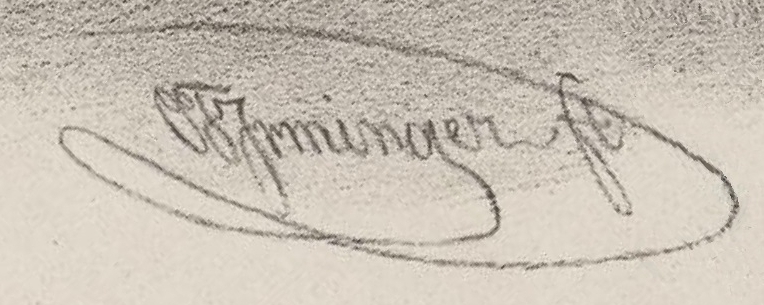
Signature of: carl friedrich irminger